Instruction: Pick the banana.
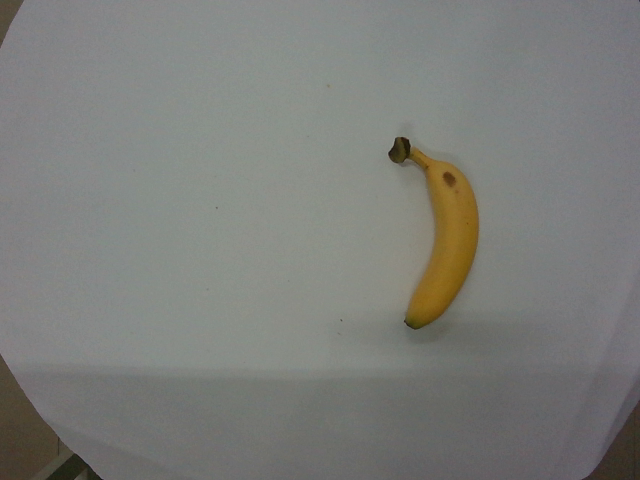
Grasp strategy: vertical